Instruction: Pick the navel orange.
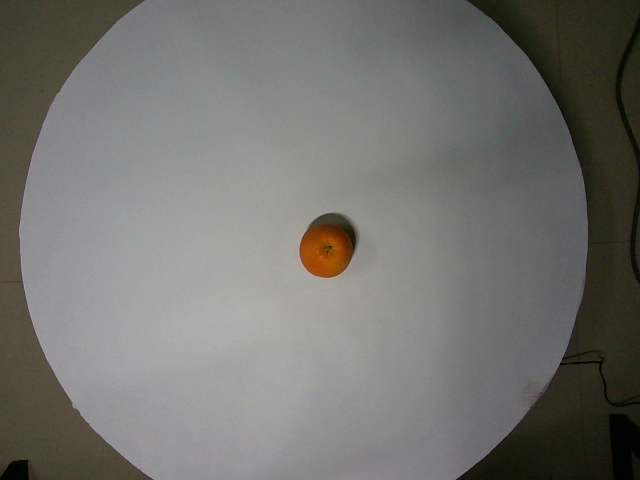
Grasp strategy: vertical